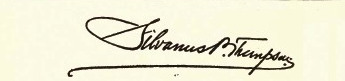
Signature of: silvanus p thompson